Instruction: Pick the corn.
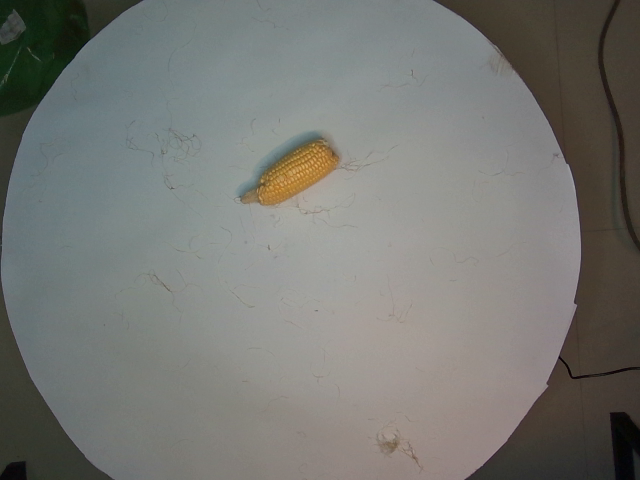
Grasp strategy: vertical